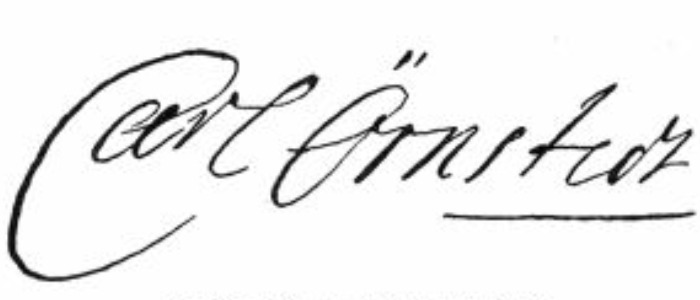
Signature of: carl gustaf örnestedt